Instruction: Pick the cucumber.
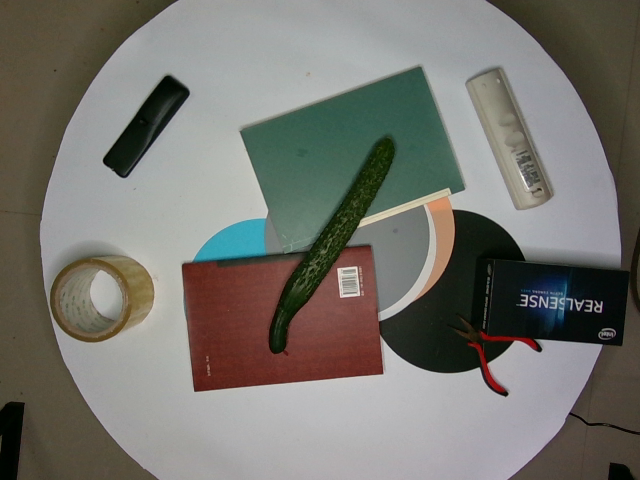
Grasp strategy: vertical